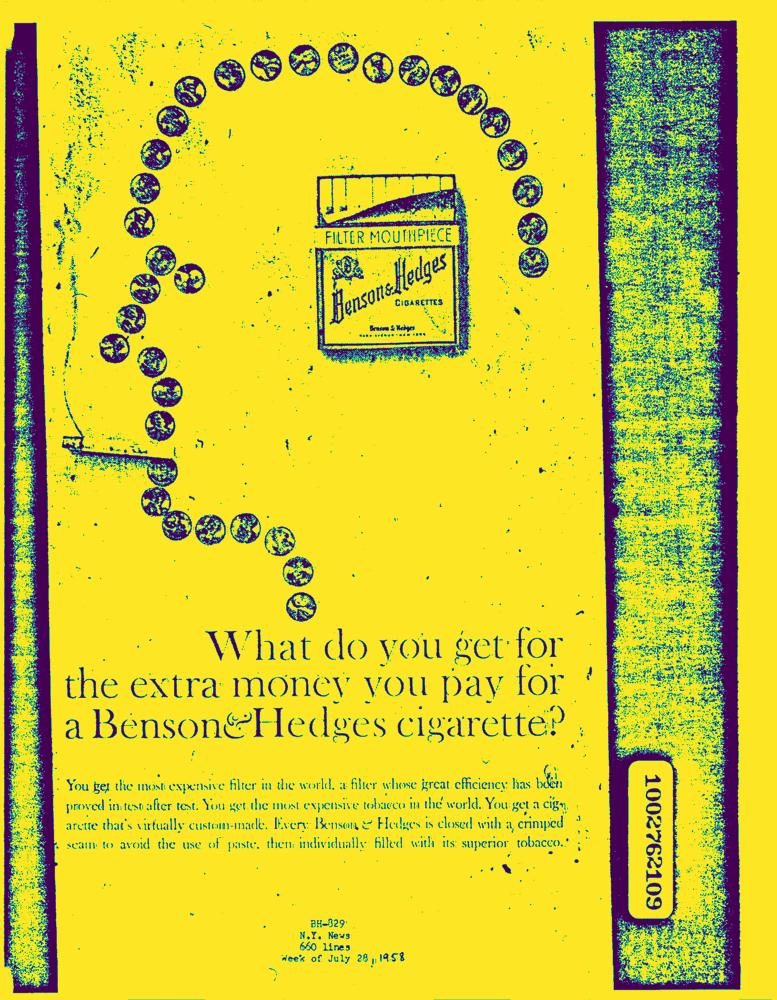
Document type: AD